Question: What is the main concern?
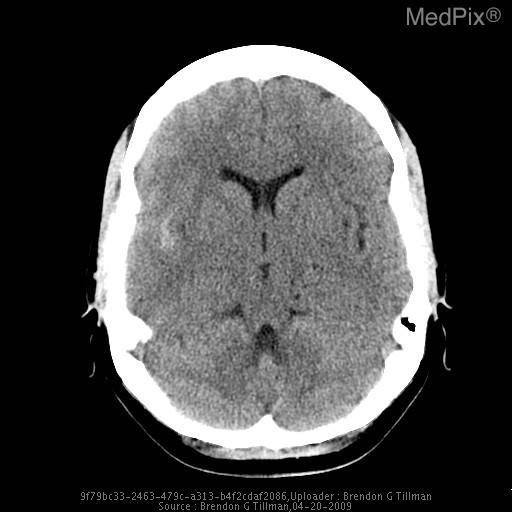
Answer: The findings suggest CT:  Axial Noncontrast CT of the Brain showed an acute SAH in the right frontal lobe brain.

Cerebral angiogram:  Lateral projection of the right cerebral angiogram demonstrated irregular variable caliber in cortical vessels in the right MCA distribution.

MRI/MRA:  Diffusion weight image, Apparent Diffusion Coefficient MRI, and T2-weighted images of brain demonstrate an acute infarct in the right mid-posterior cerebellar in the superior cerebellar vascular territory.

Axial FLAIR MRI of the brain showed multiple nonspecific small foci of increased FLAIR signal within the anterior aspects of the external capsule bilaterally.

3D time of flight MRA of the cerebral arteries demonstrated MCA cortical vessel caliber variation.. Axial Noncontrast CT of the Brain showing SAH in the right Sylvian fissure.. The patient might have a history of 34-year-old African American G1P1 female with no significant medical history presents to the ER four days postpartum complaining of the “worst headache of her life” on the right-sided of her head..